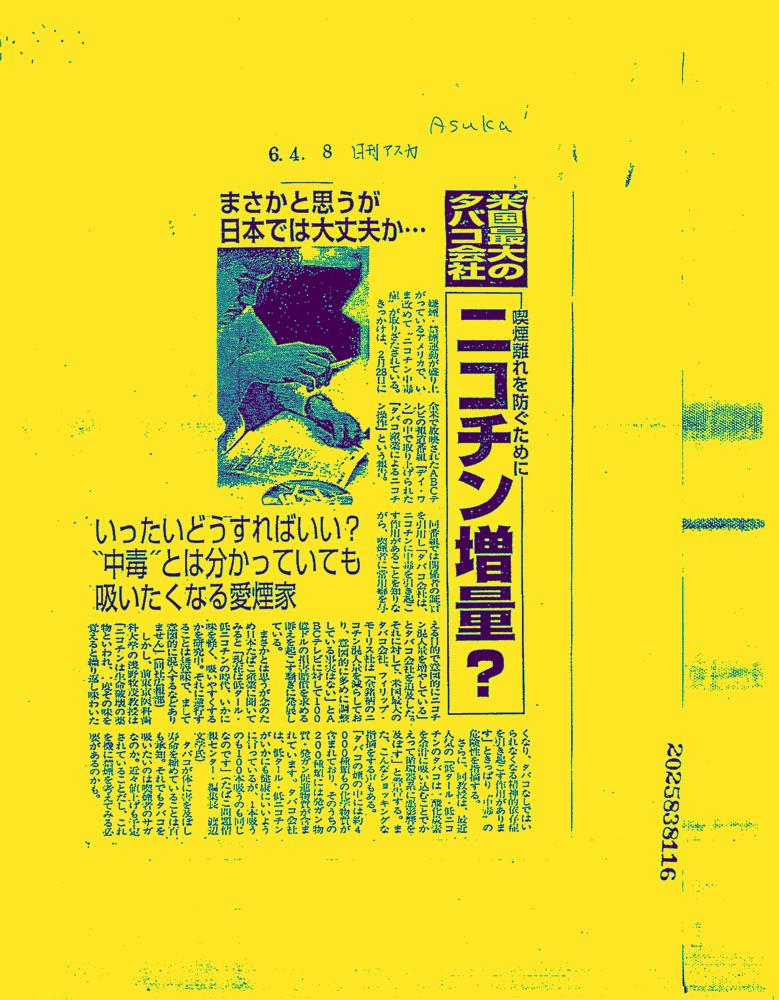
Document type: News-Article